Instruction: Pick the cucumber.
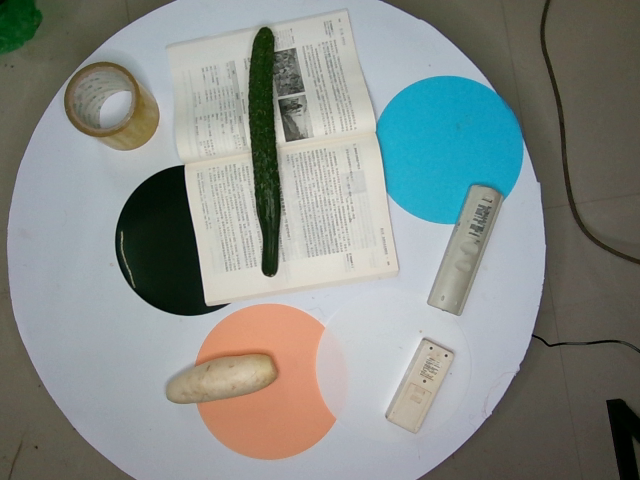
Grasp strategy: vertical